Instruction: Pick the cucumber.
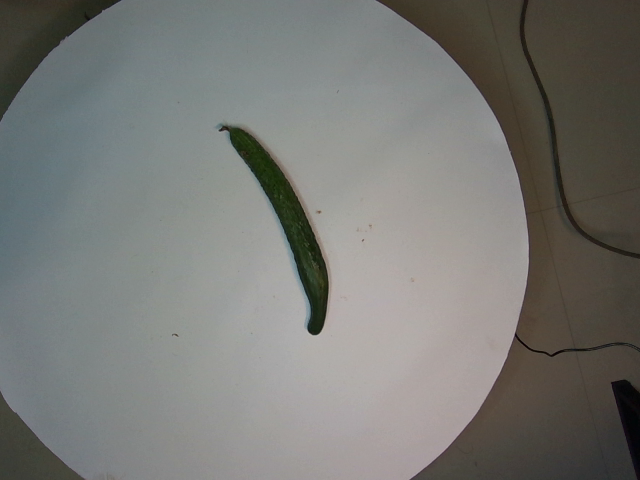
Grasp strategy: vertical